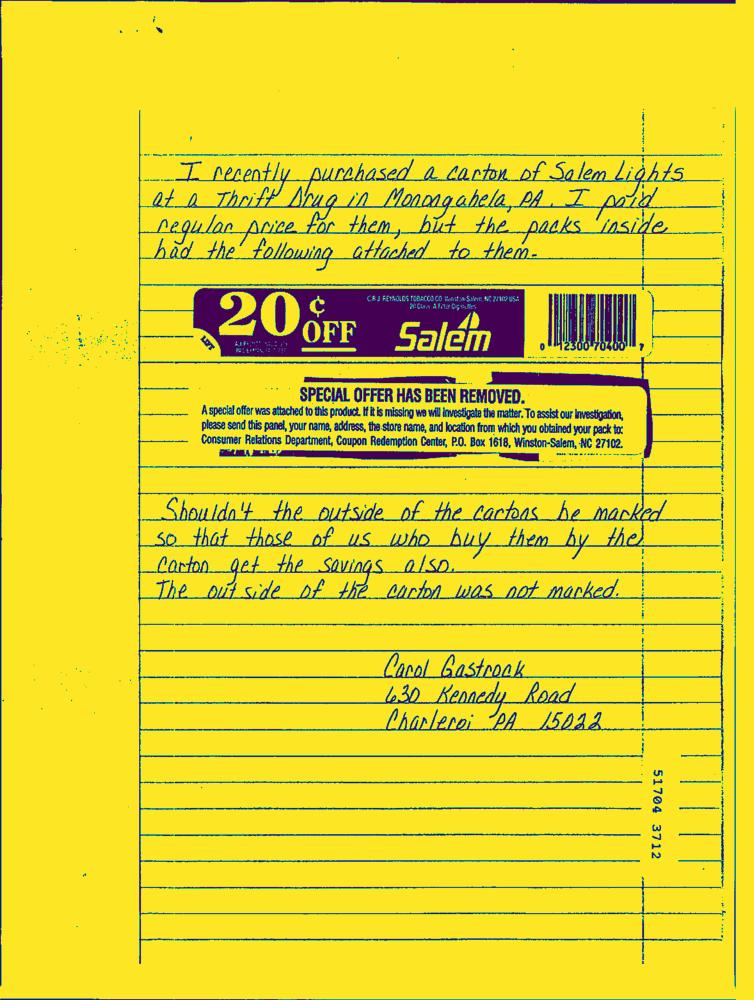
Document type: Hand-Written